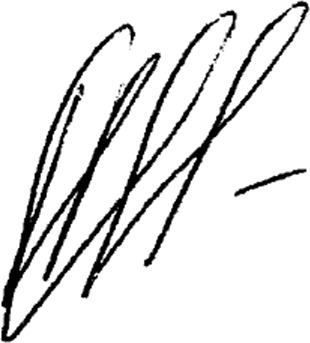
Signature of: nikolay savelyev